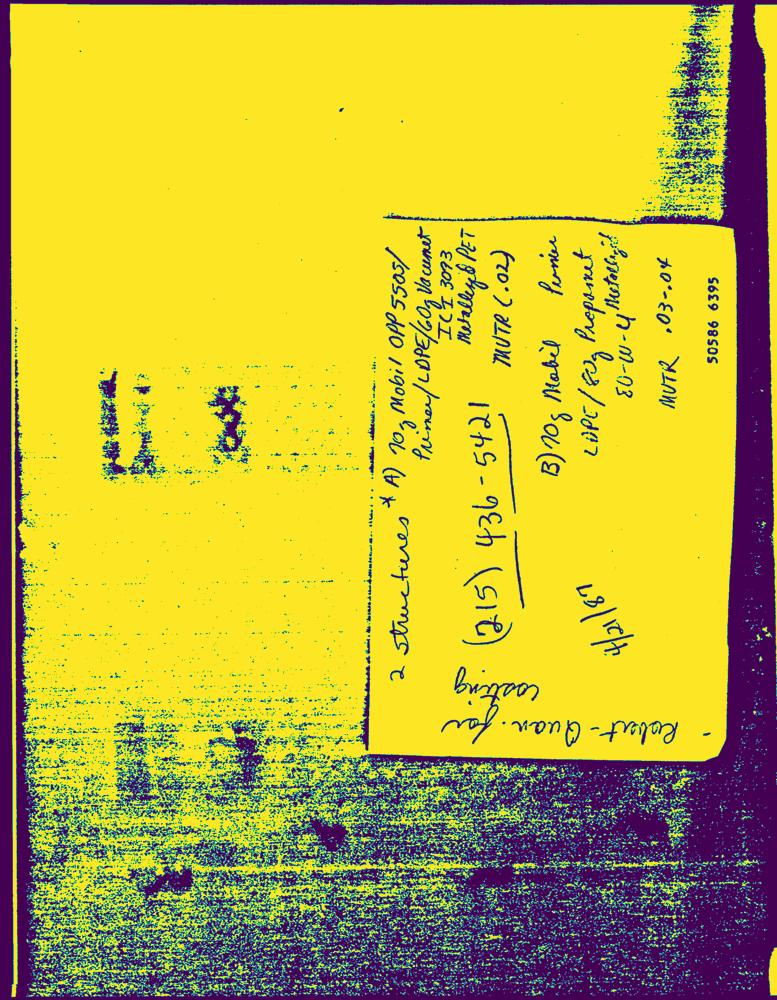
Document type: Hand-Written